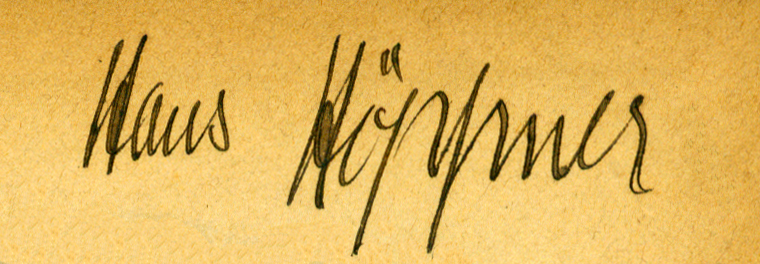
Signature of: hans höppner